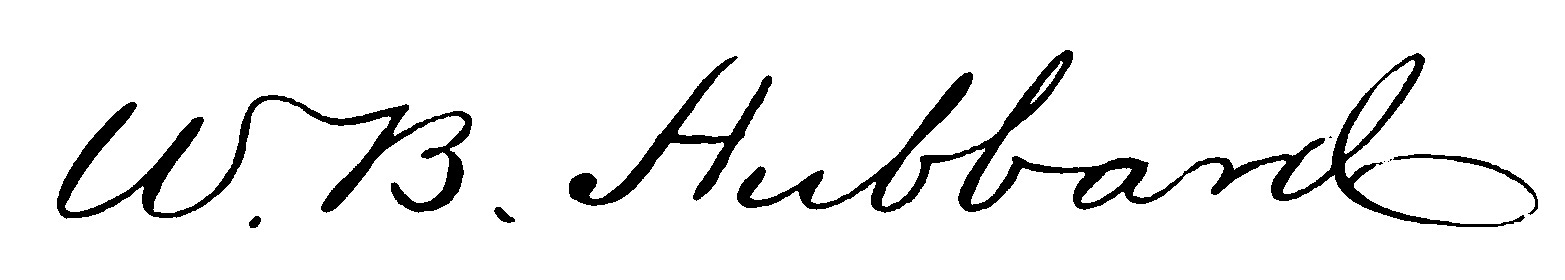
Signature of: william blackstone hubbard